Patient: Male, age 48
A 48-year-old man was referred with a 2 month history of chest tightness, intermittent non-productive cough and unintended weight loss of 3 kg in the past 2 month. He had no reported fever and had no prior medical history. He smoked around 30 cigarettes per day and had estimated 45 pack years.
Physical examination revealed no abnormalities. Routine laboratory investigations, including leukocytes (L) and C-reactive protein (CRP) presented normal values. The lung functions tests showed normal ventilation parameters with forced expiratory volume in 1 s (FEV1) of 3.5 l (94% of the predicted value) and forced vital capacity (FVC) of 4.5 l (97% of the predicted value). The chest X-ray presented an approximately 2 cm nodular infiltrate in the left lung (Fig. 1). Computed tomography (CT) scan of the chest confirmed infiltrate in segment 6 of the left lower lobe (Fig. 2). Under the presumptive diagnosis of malignancy we ordered a whole-body 18 flour-deoxyglucose positron emission tomography (18-FDG-PET) and CT scan. It revealed a high metabolic activity of the lesion (Fig. 3). With this imaging appearance, a provisional diagnosis of lung cancer was made. The patient underwent bronchoscopy with brush biopsies, endobronchial ultrasound transbronchial needle aspiration (EBUS -TBNA) and CT-guided lung biopsy with negative result concerning malignancy and without any diagnostically clarification. We still considered that the patient has lung cancer, so the next step was Video-assisted thoracoscopic surgery (VATS). The pathologic examination revealed no malignancy but instead caseous granulomatous inflammation. PCR for mycobacterium TB complex taken from the resected lung tissue was positive, so the diagnosis of pulmonary TB was confirmed, and the patient received standard anti-TB-therapy composed of pyrazinamide, isoniazid, ethambutol and rifampicin.
Keywords: lung cancer, lung tuberculosis
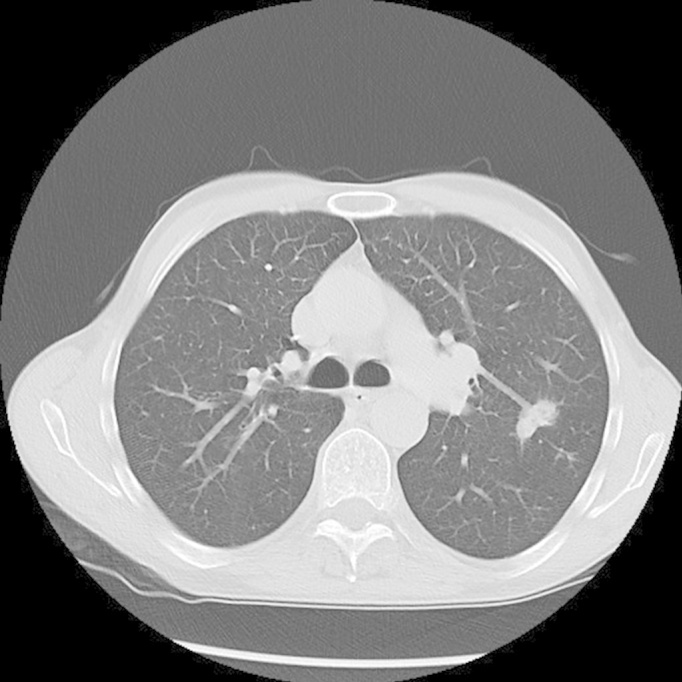
Image caption: CT thorax showing infiltrate in the left upper lobe.